Question: What do the imaging results show?
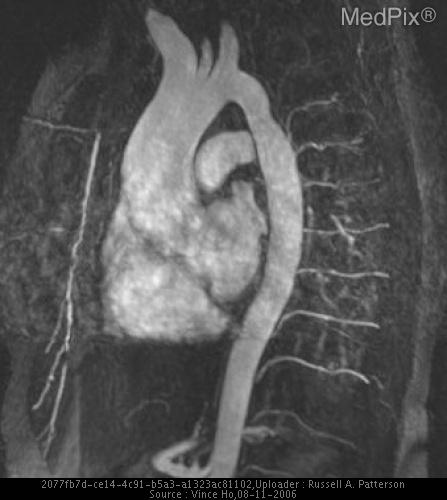
Answer: The imaging shows On axial (Figure A) and sagittal (Figure B) black blood DIR FSE images, the patient is noted to have a dilated ascending aorta, which measures approximately 48 mm in diameter. Steady state free precession is a relatively newer MR pulse sequence that provides good homogeneity of the bright blood pool signal and confirms the aortic dilatation noted on black blood images (Figures C and D).  On cine bright blood MR using fast gradient echo imaging, a distinctive systolic flow jet (Figure E, arrow) is noted which arises from the posterior aortic valve into the ascending aorta. This moderate to large jet is consistent with moderate to severe aortic stenosis.  No diastolic jet to suggest aortic insufficiency was seen (not shown).  On cine bright blood phase contrast imaging at the level of the aortic valve, the aortic valve orifice is noted to be lens shaped (Figure F, arrowheads).  Contrast-enhanced three-dimensional MRA (Figure G) confirmed the dilated ascending aortic root and absence of an aortic dissection or coarctation. Figure G. Oblique axial SSFP Figure G.  Contrast-enhanced three-dimensional MRA, performed during the arterial phase of a 0.2 mmol/kg dose of a Gadolinium-chelate contrast bolus injection administered via a right antecubital vein at 2 mL/sec, demonstrates a dilated ascending aorta but no evidence of intimal tear.  Note that there is suggestion of an aortic narrowing of the distal arch.  However, there was no flow jet seen across the region on cine bright blood imaging (Figures D and E) or dilated collateral vessels—features that would invariably be present if there was a hemodynamically significant coarctation of the aorta..